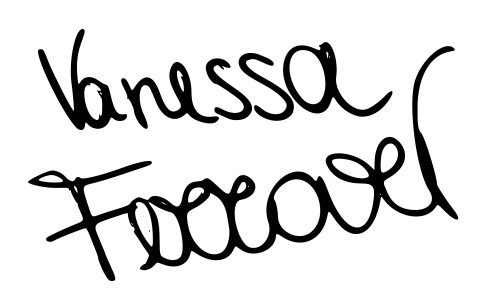
Signature of: vanessa ferrari